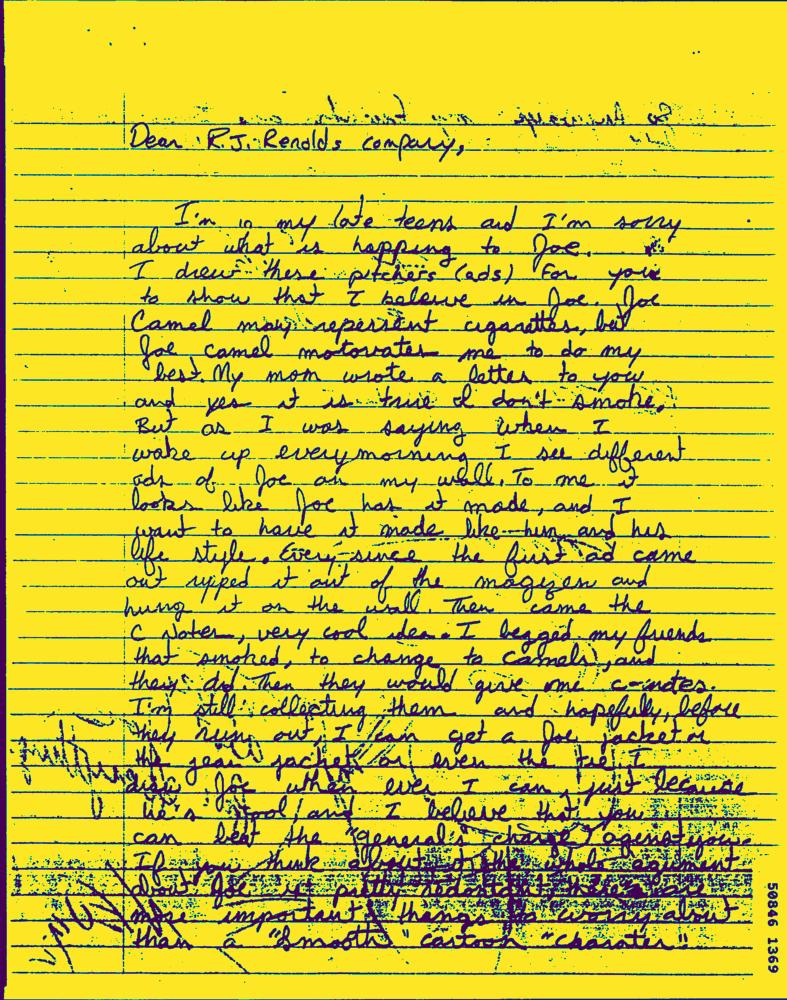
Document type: Hand-Written